Question: What do the imaging results show?
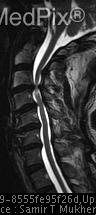
Answer: The imaging shows •  MR Brain - Sagittal T1 image w/o contrast demonstrates normal brain parenchyma with apparent tapering of the spinal cord at the C3-C4 level.
•  MR c-spine - Sagittal T2 FRFSE image w/o contrast demonstrates diffuse disk desiccation at all levels with posterior projecting disk material at C3-C4 level causing cord impingement and severe central canal narrowing.
•  MR c-spine - Axial T2 FRFSE image w/o contrast at the C3-C4 level demonstrates posterior disk bulge, eccentric to the right with superimposed uncovertebral spurring causing mass impression and effacement of the ventral thecal sac and cord, resulting in severe central canal stenosis. Axial section at the C3-C4 level demonstrates posterior disk bulge, eccentric to the right with superimposed uncovertebral spurring causing mass impression and effacement of the ventral thecal sac and cord, resulting in severe central canal stenosis..